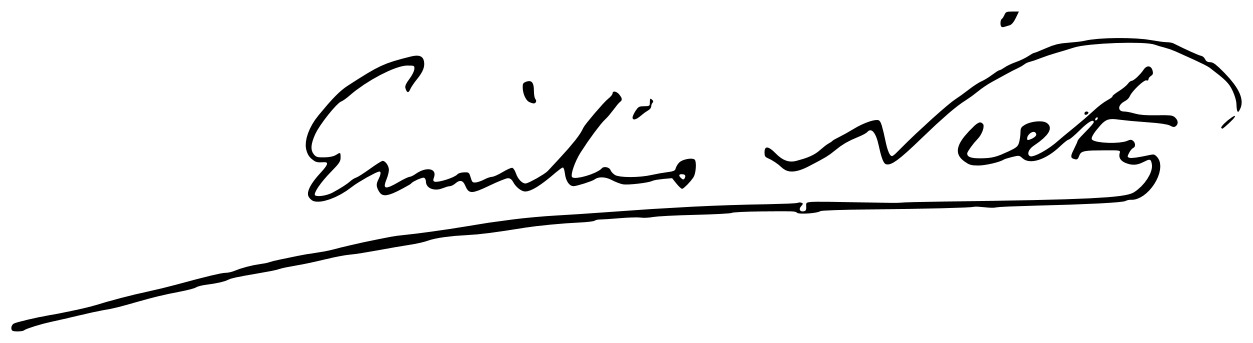
Signature of: emilio nieto